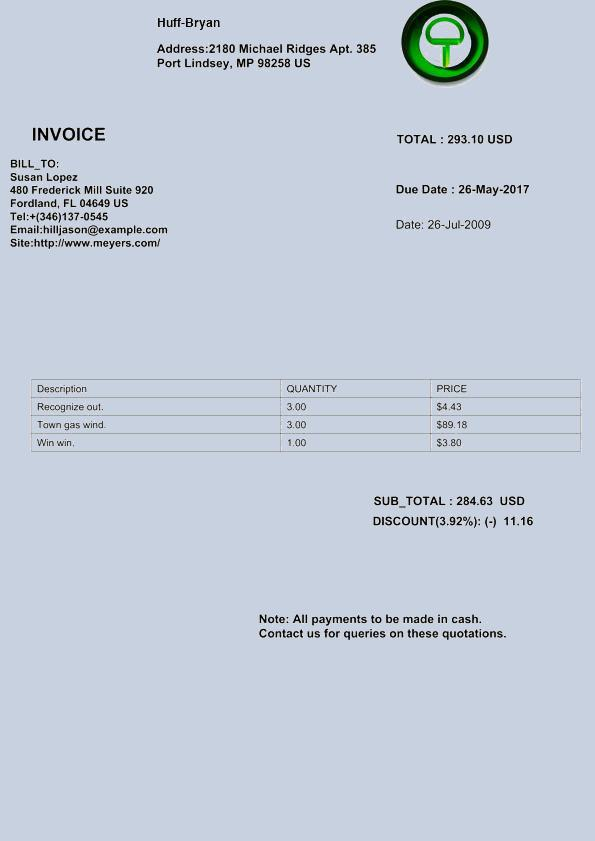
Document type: Invoice